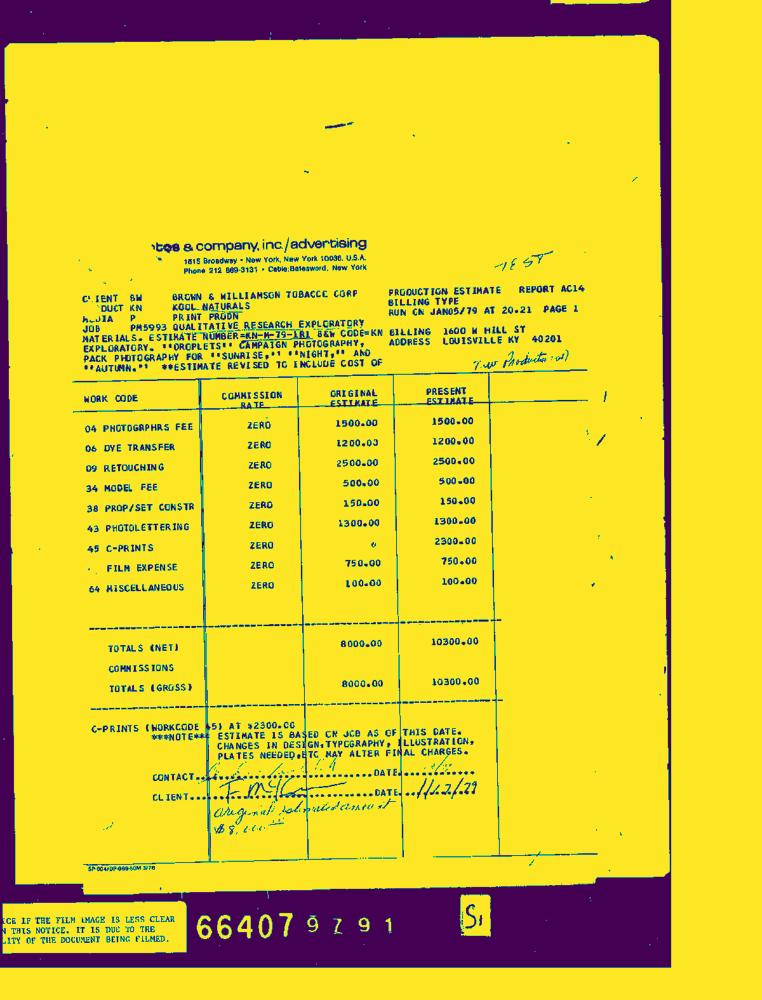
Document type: Invoice-Doc